Question: What is the property identification or parcel number listed?
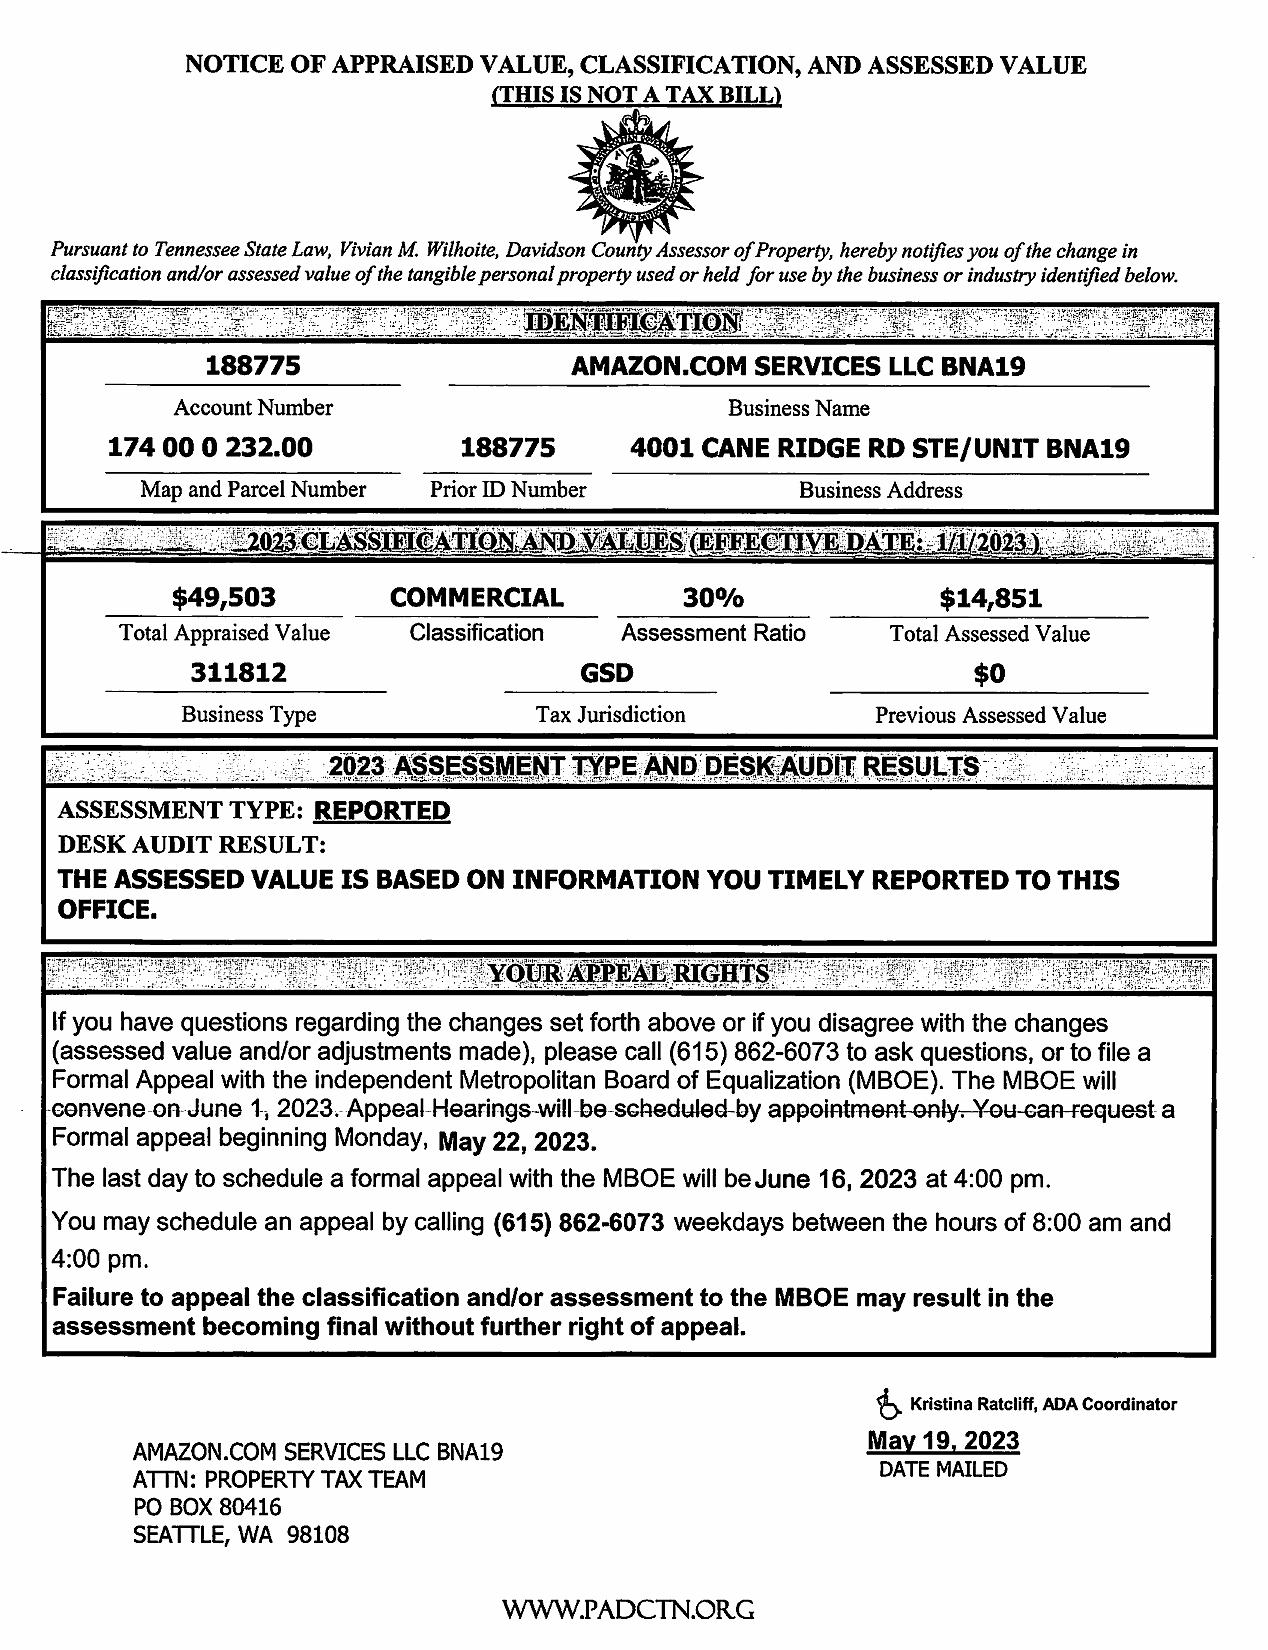
Answer: "188775"